Question: What are the imaging findings?
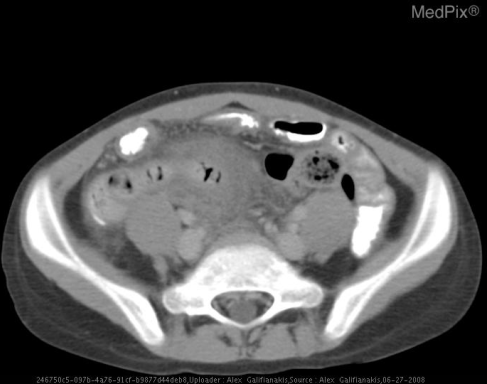
Answer: The imaging shows Ultrasound demonstrates a dilated, blind-ended tubular structure with surrounding fluid.
CT confirms a massively dilated appendix with surrounding inflammatory changes. CT confirms dilated edematous appendix with surrounding inflammatory fat stranding consistent with appendicitis..